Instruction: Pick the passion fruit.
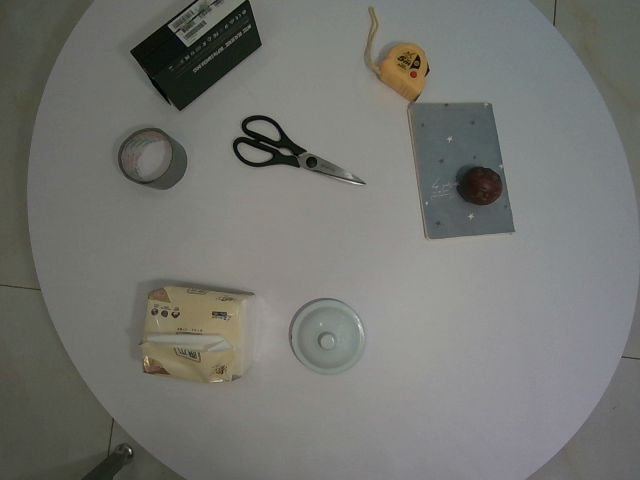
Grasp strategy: vertical